Question: What are the imaging findings?
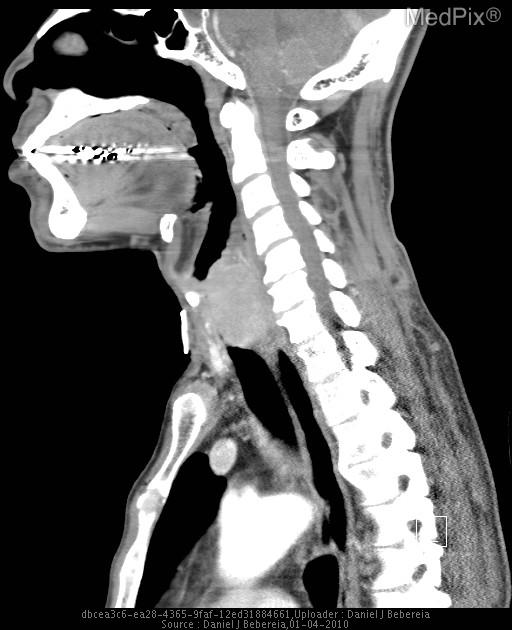
Answer: The imaging shows Within the subglottic region there is an ill-defined and heterogeneous mass with postcontrast enhancement that measures 5.1 cm (CC) x
3.0 cm (AP) x 2.4 cm (trans) mass.  This is within the tracheal lumen and is precluding the airway.  In addition, this is compressing the upper esophagus.  There is no evidence of bony erosion at the adjacent hyoid bone.  There is no evidence of additional mass lesions within the nasal or oral pharynx. There is no evidence of lesions within the distal trachea or mainstem bronchi.  A tracheostomy tube is seen that enters the trachea just distal to this mass lesion.  There is no evidence of adenopathy. Replace this - DESCRIPTION OF THE IMAGE OR FINDINGS..